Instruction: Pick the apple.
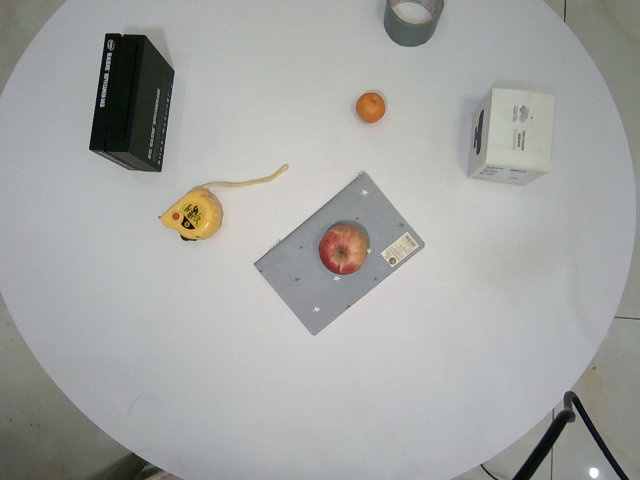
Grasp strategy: vertical